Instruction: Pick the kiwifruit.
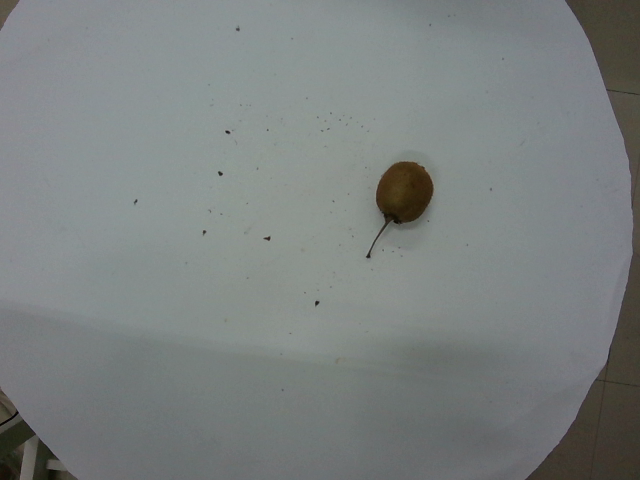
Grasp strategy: vertical